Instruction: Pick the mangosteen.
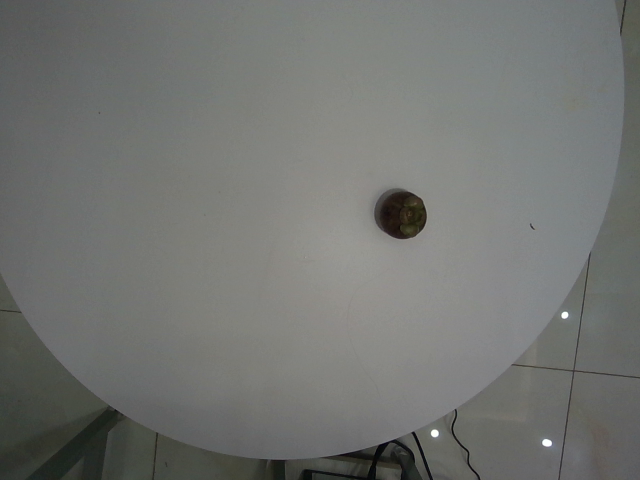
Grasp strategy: vertical